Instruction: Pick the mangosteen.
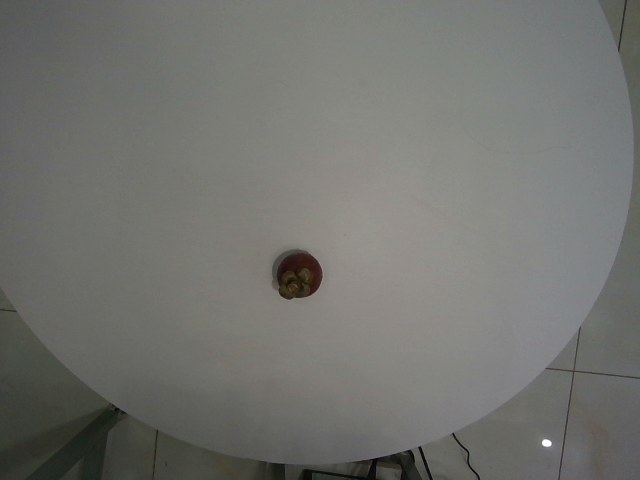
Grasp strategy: vertical